Question: What was observed in the imaging?
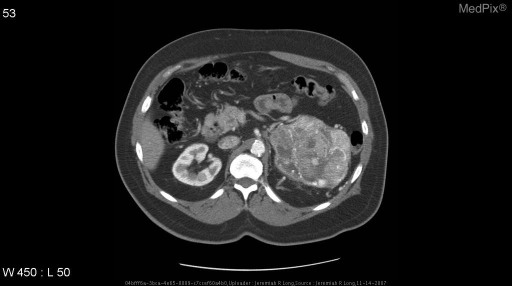
Answer: The imaging shows Axial CT images after intravenous contrast material administration demonstrate an aggressive enhancing heterogenous exophytic mass arising from the upper pole of the left kidney and extending into the left renal vein.  The inferior vena cava remains patent. A small ventral hernia is also noted. Axial CT images after intravenous contrast material administration demonstrate an aggressive enhancing heterogenous exophytic mass arising from the upper pole of the left kidney and extending into the left renal vein.  The inferior vena cava remains patent. A small ventral hernia is also noted..